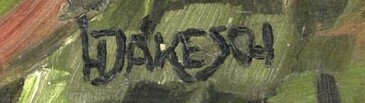
Signature of: heinrich jakesch